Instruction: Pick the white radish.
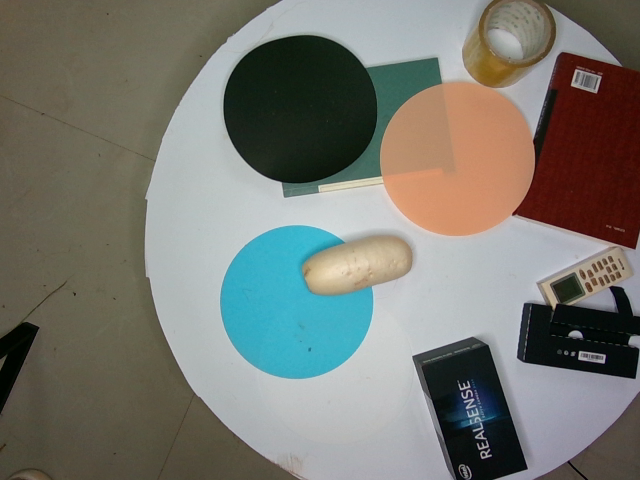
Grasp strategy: vertical